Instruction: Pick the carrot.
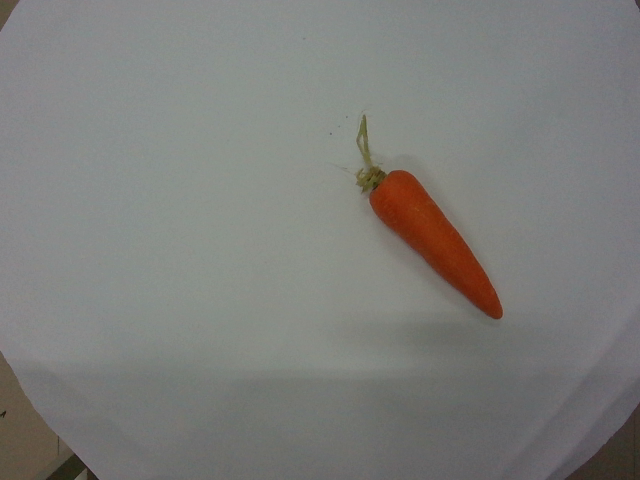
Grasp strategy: vertical